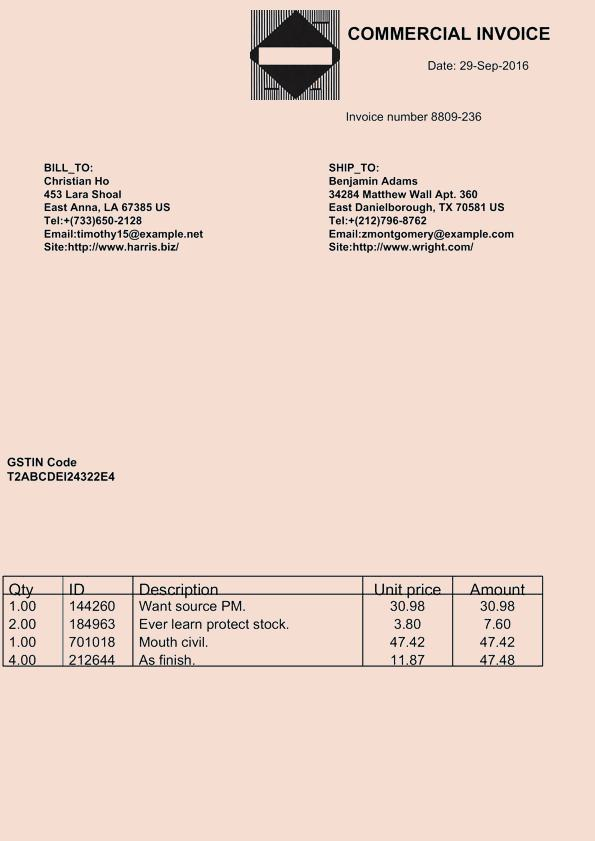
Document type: Invoice